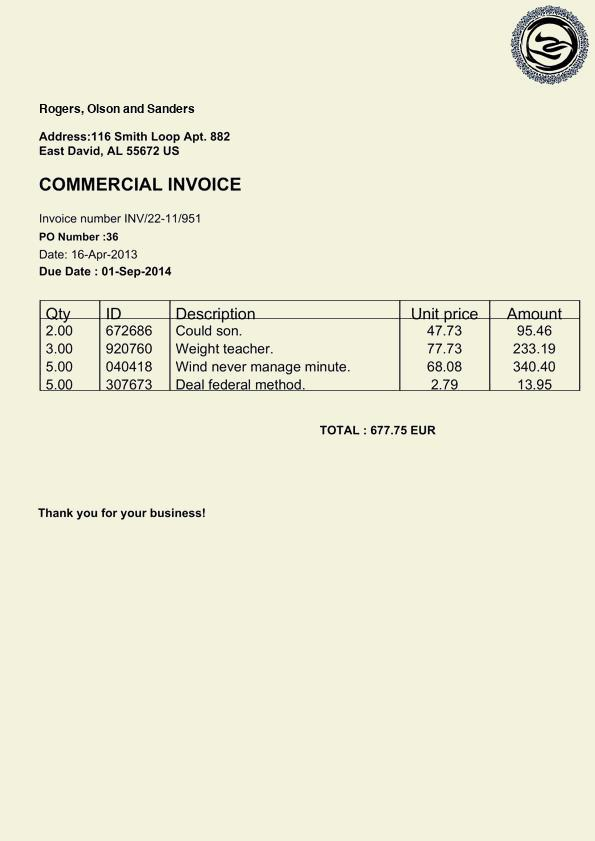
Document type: Invoice